Question: What appears to be the issue?
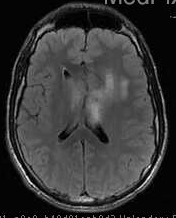
Answer: The findings suggest Large homogeneously enhancing lesion based in the dura of the falx, and pressing on the anterior cerebral hemisphere.  There is rightward mass effect on the falx as well as inferior displacement of the body of the corpus callosum with partial effacement of the third ventricle.  The mass looks extraaxial, but has intraaxial vasogengenic edema in frontal lobes surrounding the mass.. Axial MR FLAIR. The patient might have a history of 21 y.o. man with a new onset seizure and severe headaches..